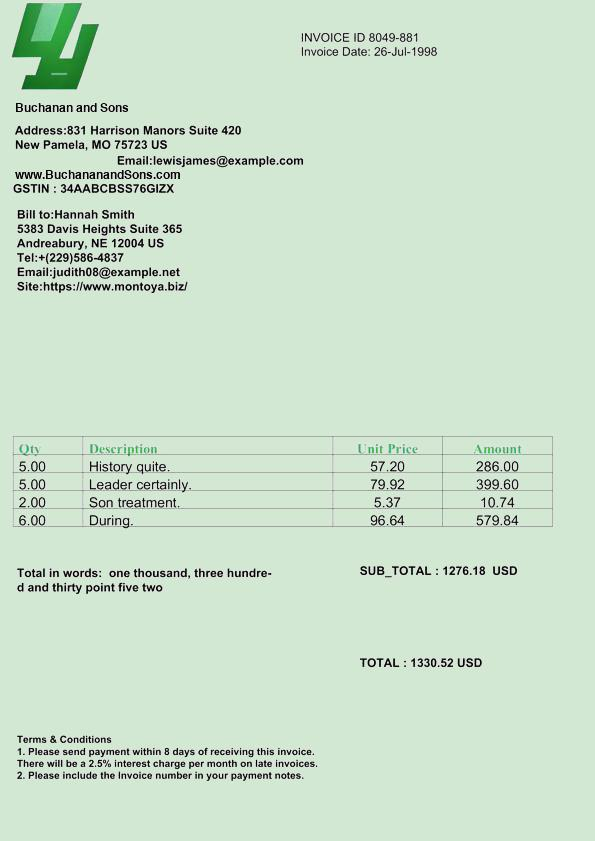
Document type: Invoice